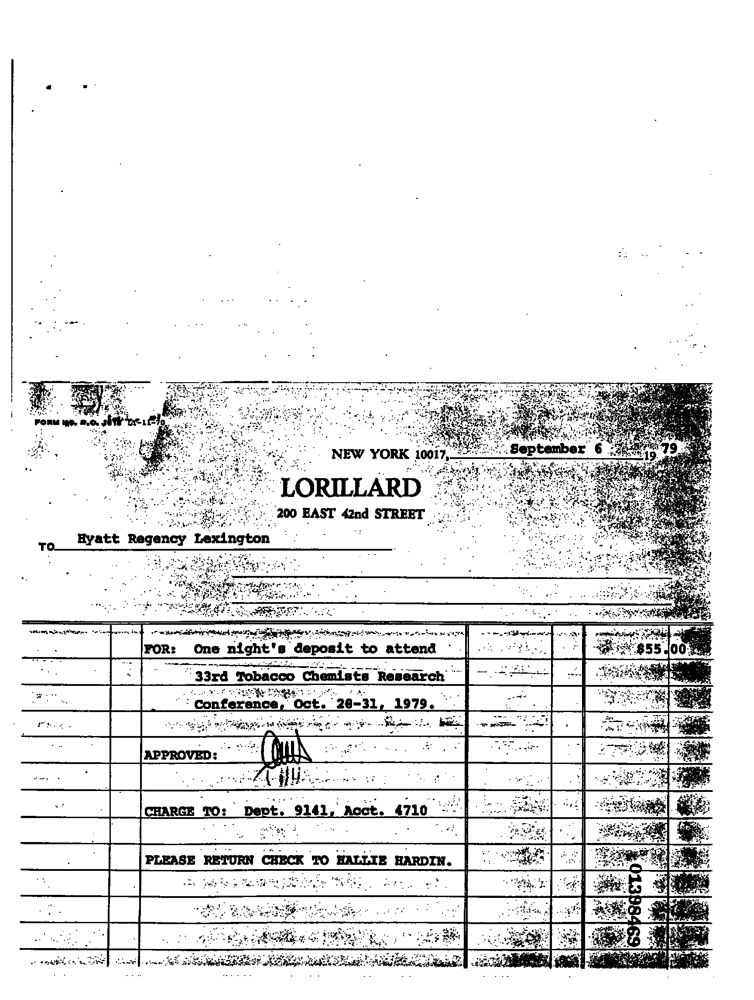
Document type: Invoice